Question: Which state is mentioned in the document?
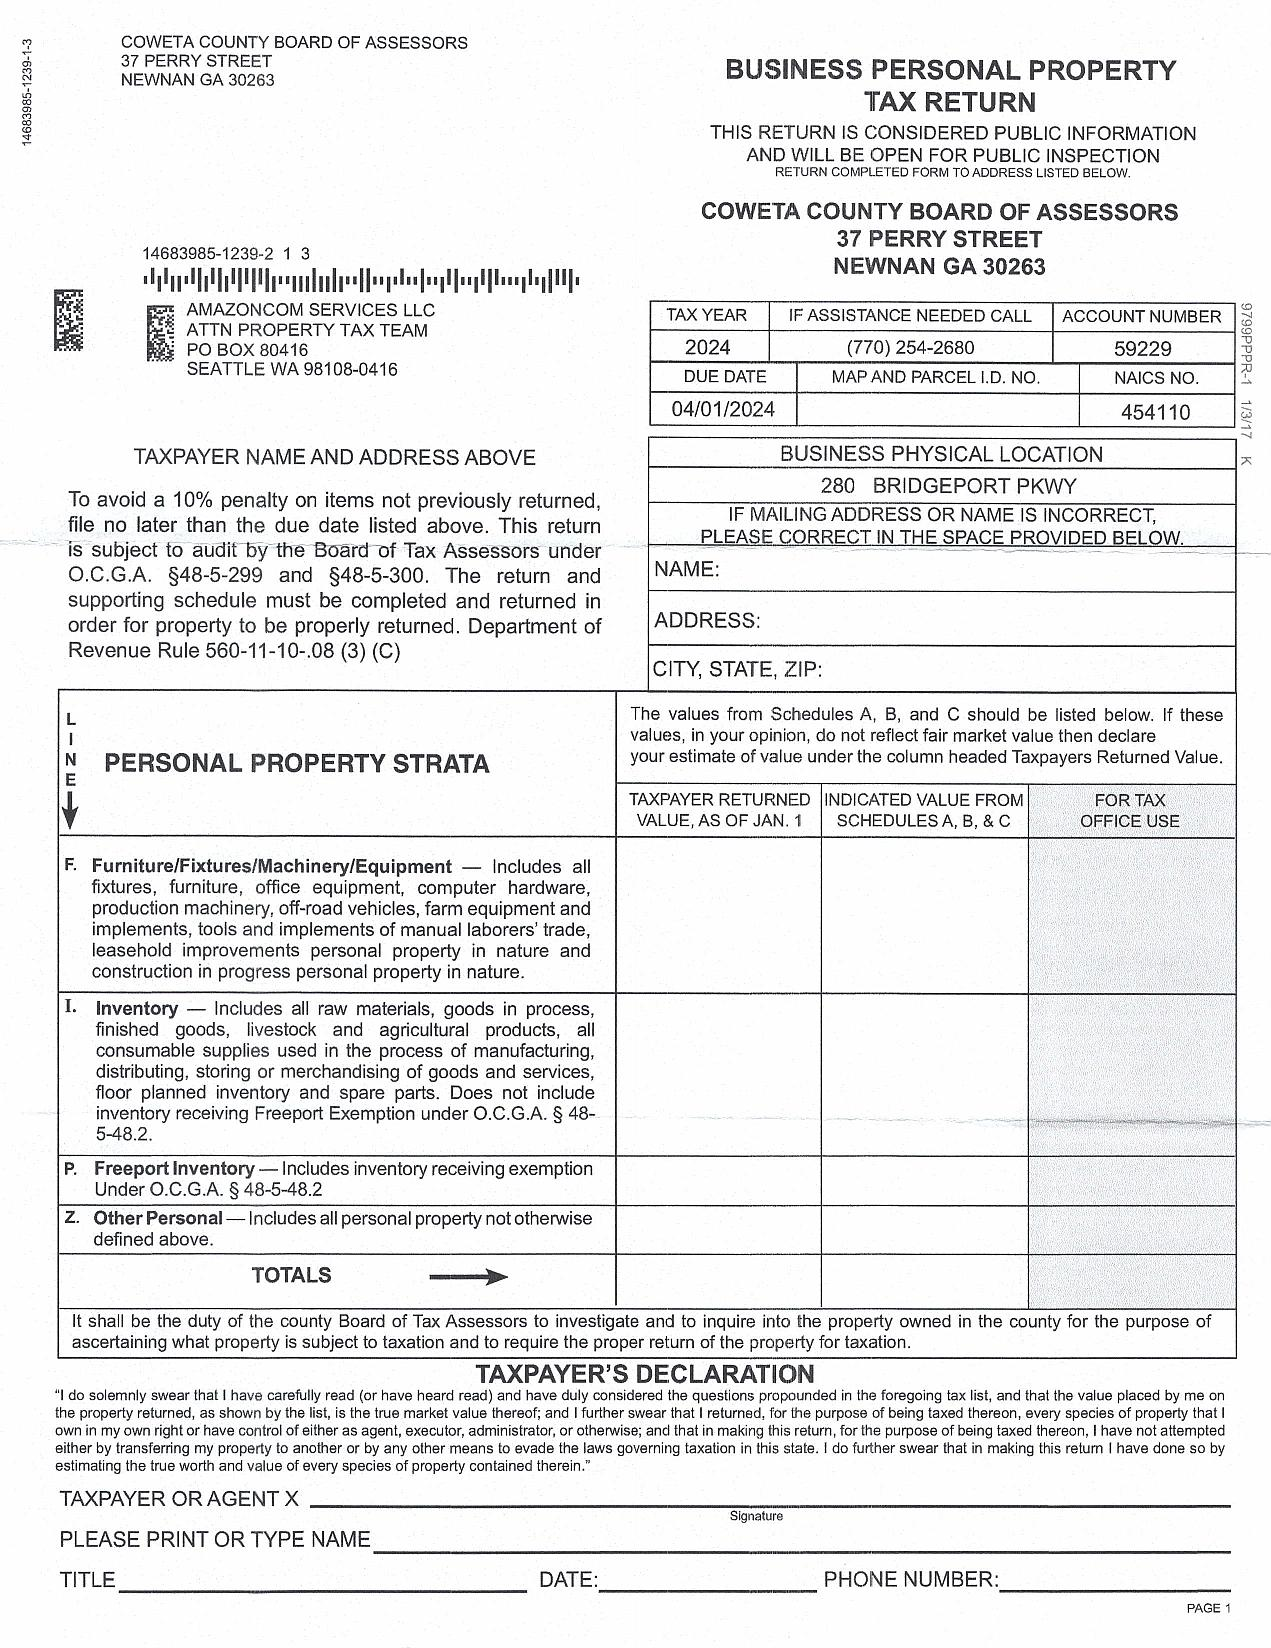
Answer: "GA"